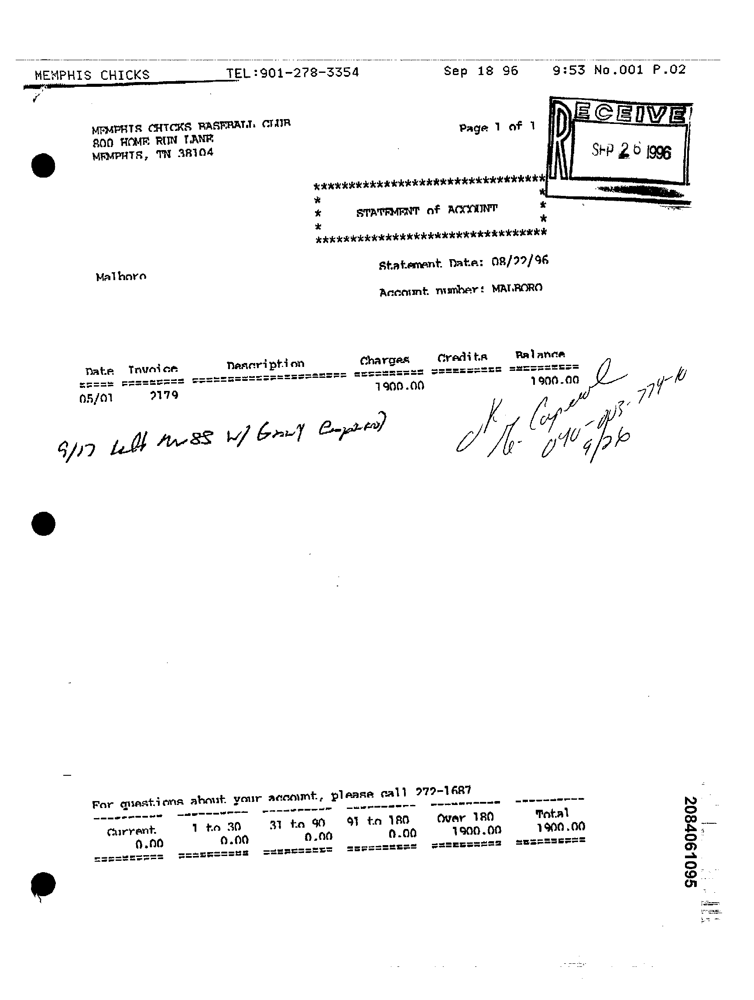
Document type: Invoice